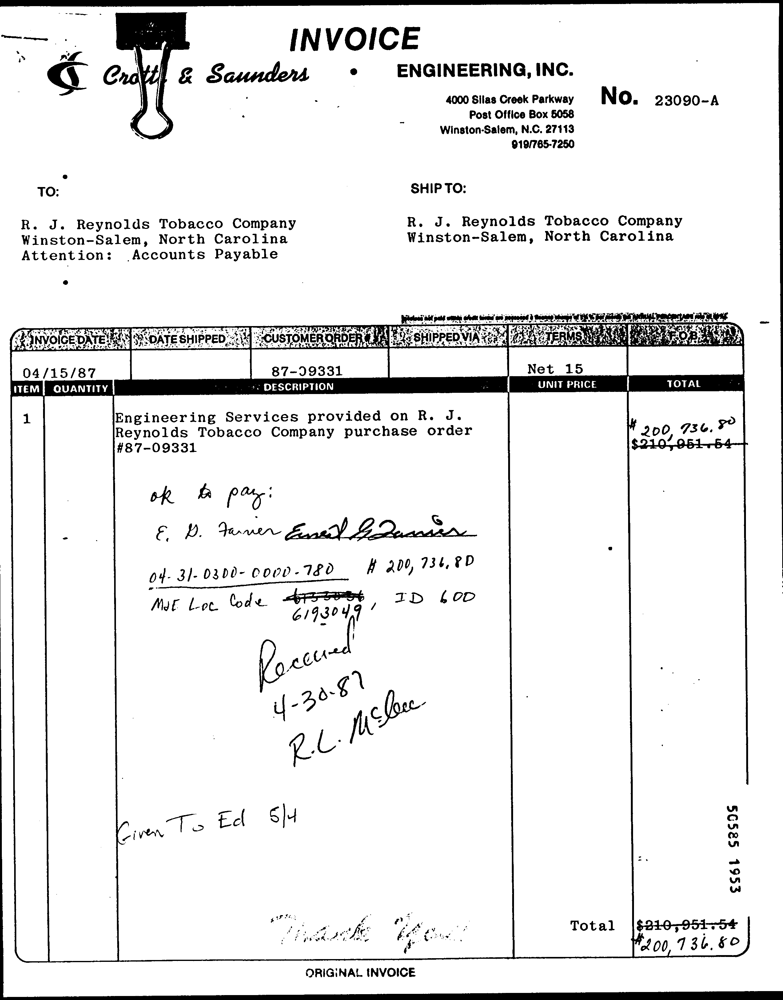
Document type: Invoice